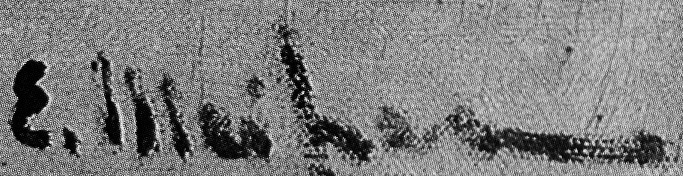
Signature of: eliseo meifrén y roig